Question: What are the imaging findings?
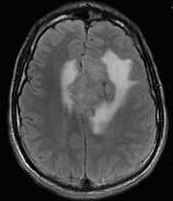
Answer: The imaging shows Large homogeneously enhancing lesion based in the dura of the falx, and pressing on the anterior cerebral hemisphere.  There is rightward mass effect on the falx as well as inferior displacement of the body of the corpus callosum with partial effacement of the third ventricle.  The mass looks extraaxial, but has intraaxial vasogengenic edema in frontal lobes surrounding the mass. Axial FLAIR.